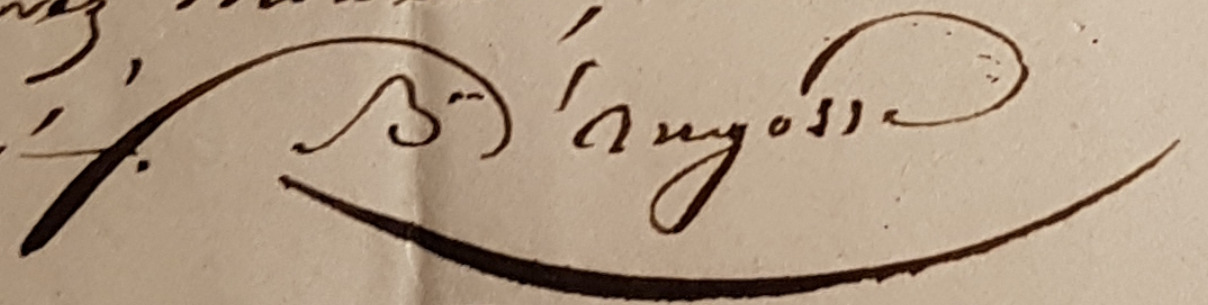
Signature of: casimir d angosse